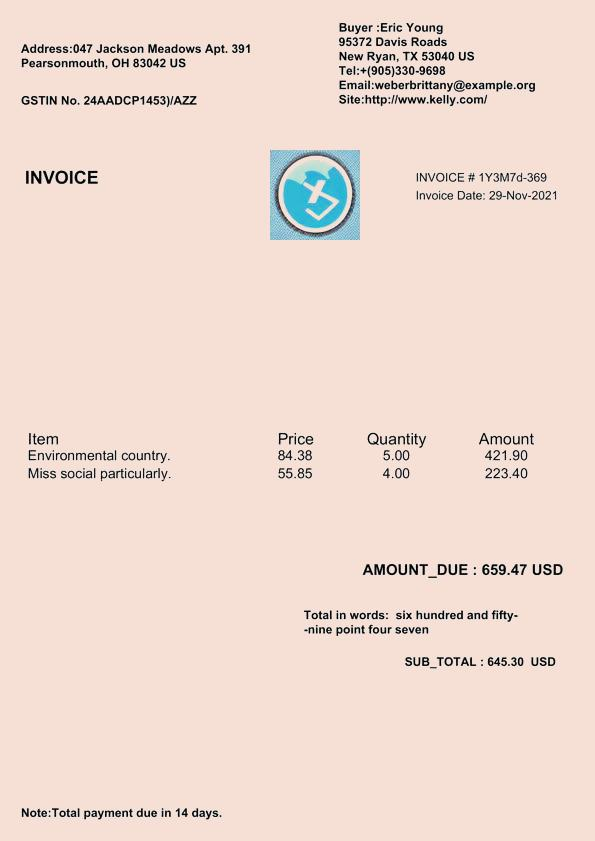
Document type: Invoice